Question: Describe the condition in detail:
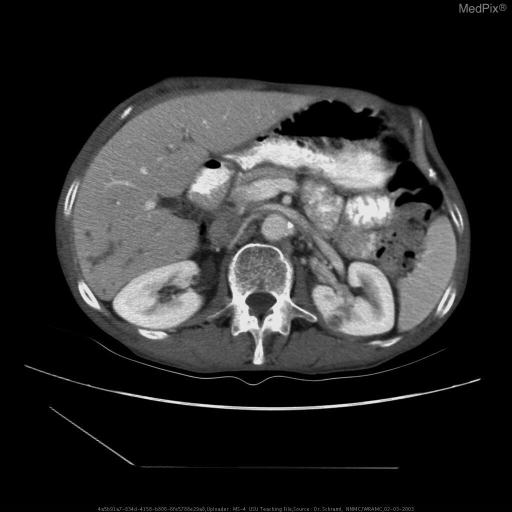
Answer: The disease is discussed as: Malignant neoplasm extensively involving the apical posterior segment of the left upper lobe and extending locally into the mediastinum and the chest wall.  No discontinuous foci within the mediastinum or cervical region specifically to suggest metastatic disease to the lymph nodes.  Several satellite nodules in the left mid lung field and possible nodular metastases to left mid ribs.

Underwent a chest x-ray and CT scan for pathological staging.  Patient chest x-ray reveals invasion and destruction of bony structures in the chest.  This classifies him as stage IV giving a 5 year survival of 1% with treatment.  Because of his recent history of a liver abscess and kidney abscess a PET scan was done to determine the extent of the disease.   The PET scan  showed the extensive uptake of the left apical mass and showed extension into the chest wall and mediastinum.  Additionally, their were a few satellite nodules in the left lung fields.  However, within the kidneys appeared to only be physiologic and there abnormality to suggest metastatic disease to the left kidney or to the liver.

YouTube Video - http://www.youtube.com/watch?v=mjJIQzew8ec